Question: What is the suspected problem?
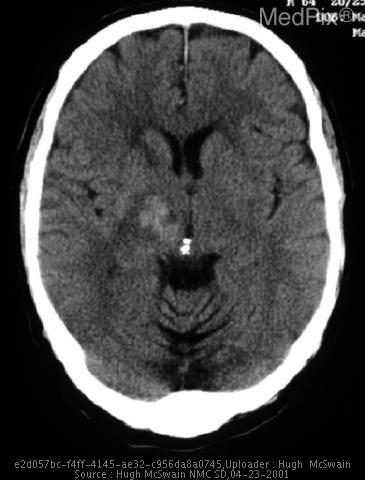
Answer: The findings suggest Hemorrhage of the putamen with local edema and mass effect.. Increased attenuation in the right basal ganglia is consistent with hemorrhagic stroke.. The patient might have a history of 36 year old male with long standing history of poorly controlled hypertension.  Patient reported to medical attention with right upper and lower extremity weakness and expressive aphasia..